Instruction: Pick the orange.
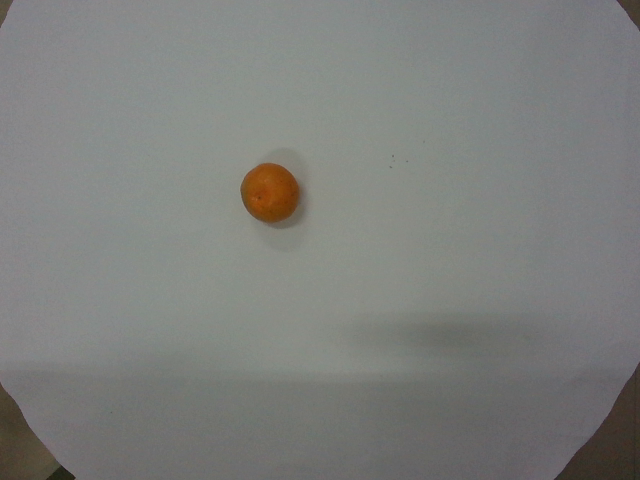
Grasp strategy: vertical